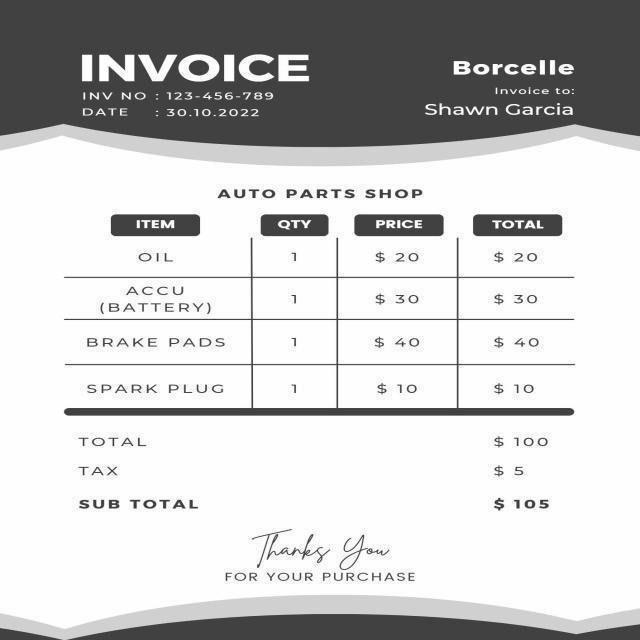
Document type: Invoice